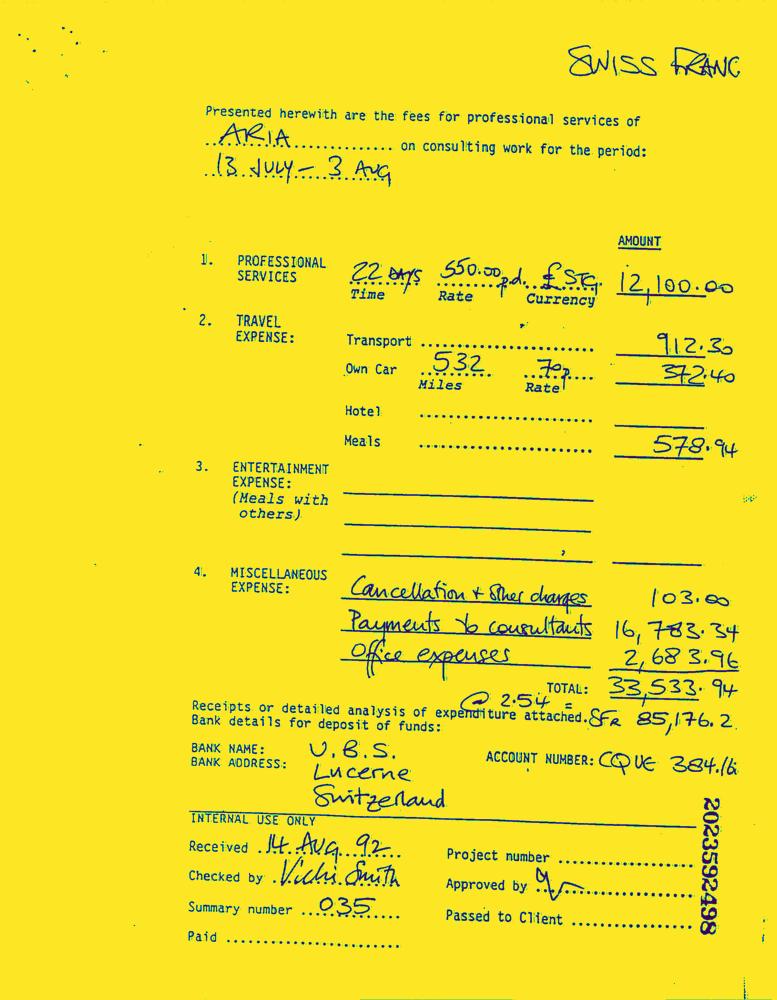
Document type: Invoice-Doc